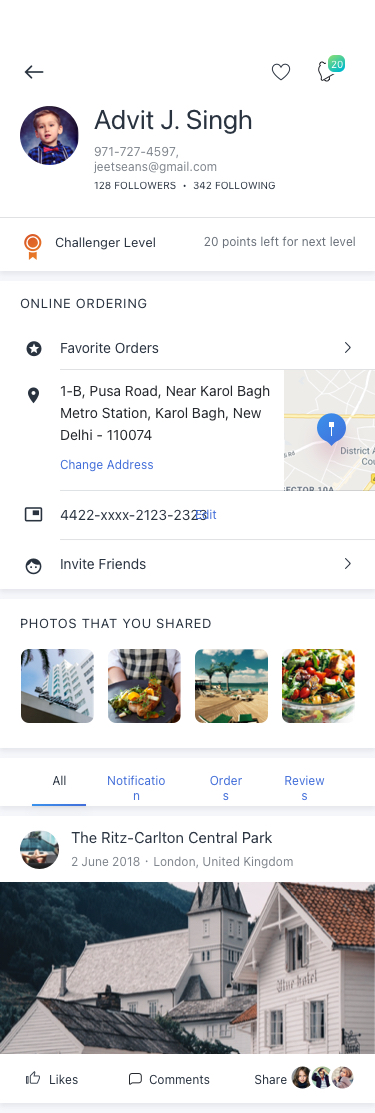
Text in this UI design:
All
Notification
Reviews
Orders
Photos that you shared
Favorite Orders
Invite Friends
1-B, Pusa Road, Near Karol Bagh Metro Station, Karol Bagh, New Delhi - 110074
Change Address
4422-xxxx-2123-2323
Online Ordering
Edit
128 Followers  •  342 Following
Advit J. Singh
971-727-4597, jeetseans@gmail.com
20 points left for next level
Challenger Level
20
The Ritz-Carlton Central Park
2 June 2018 · London, United Kingdom
Share
Comments
Likes